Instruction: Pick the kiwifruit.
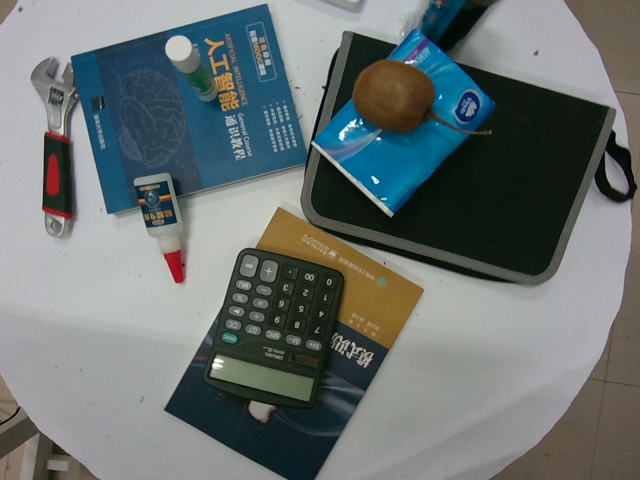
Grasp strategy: vertical